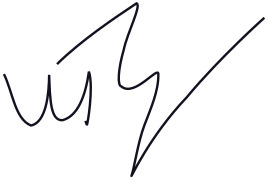
Signature of: igor guberman